Question: What might the diagnosis be?
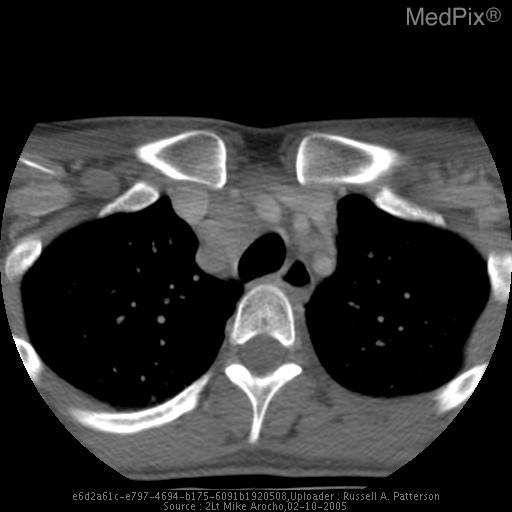
Answer: The possible diagnosis includes •  Malignancy
» Hodgkin’s disease
» Non-Hodgkin’s lymphoma
» Mediastinal malignancy
•  Benign neoplasm
•  Granulomatous disease
•  Other inflammation (abscess)
•  Congenital abnormality.